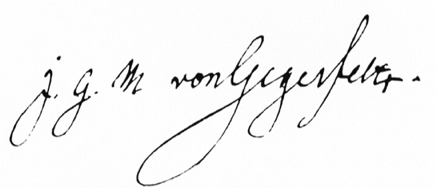
Signature of: johan gustaf magnus von gegerfelt